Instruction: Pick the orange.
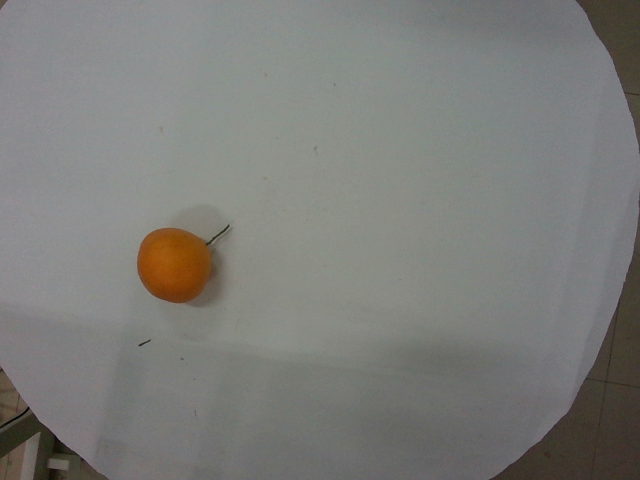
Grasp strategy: vertical